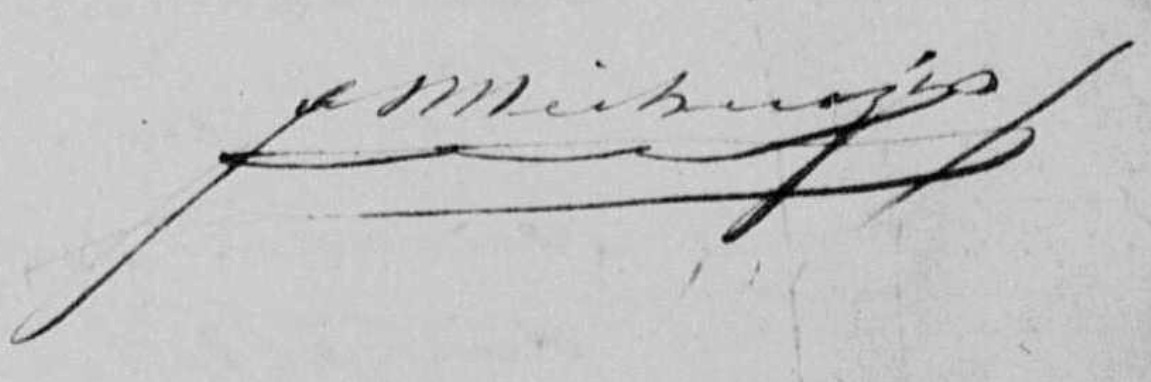
Signature of: jan m meihuizen